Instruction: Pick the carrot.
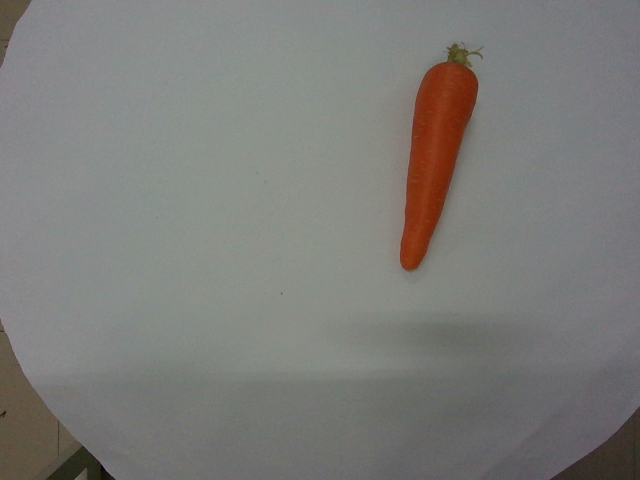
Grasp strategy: vertical